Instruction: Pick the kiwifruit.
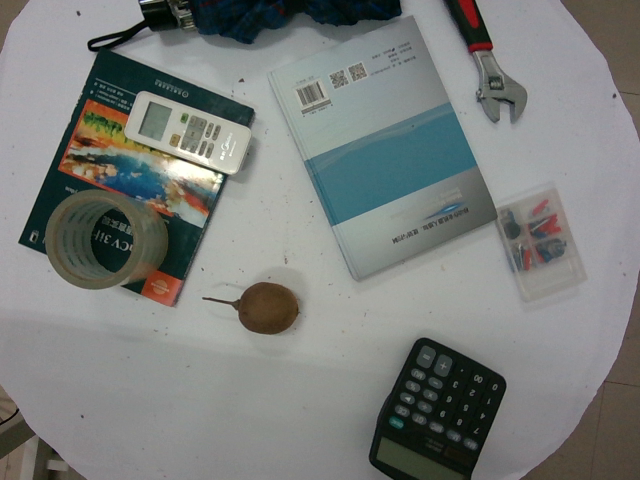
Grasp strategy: vertical